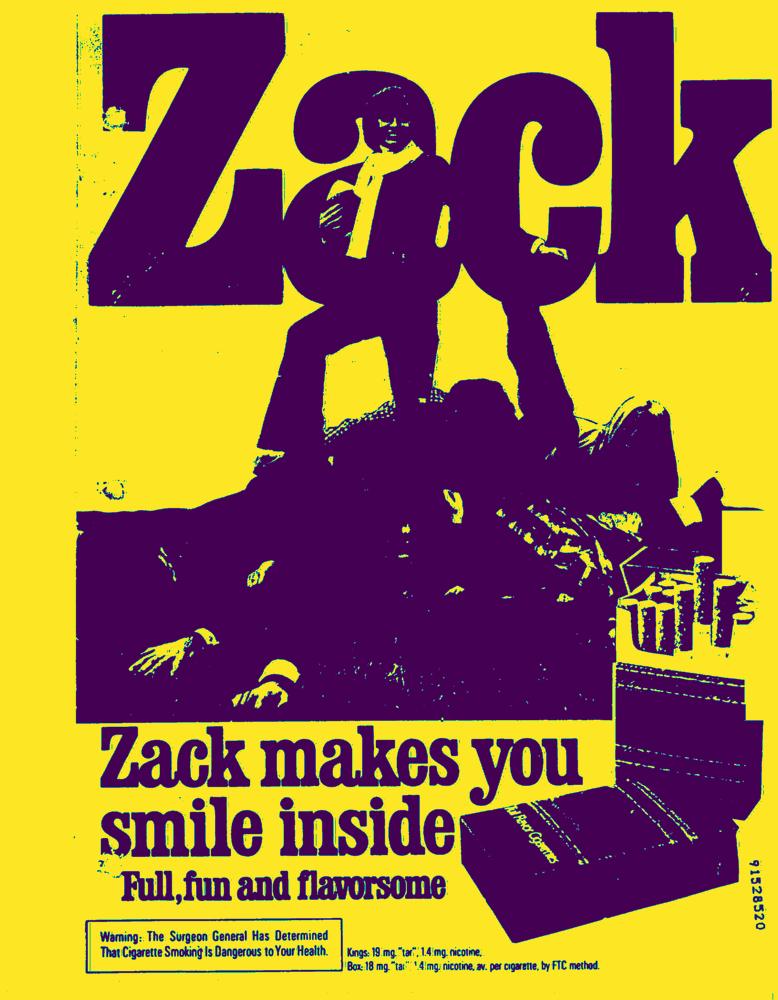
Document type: AD